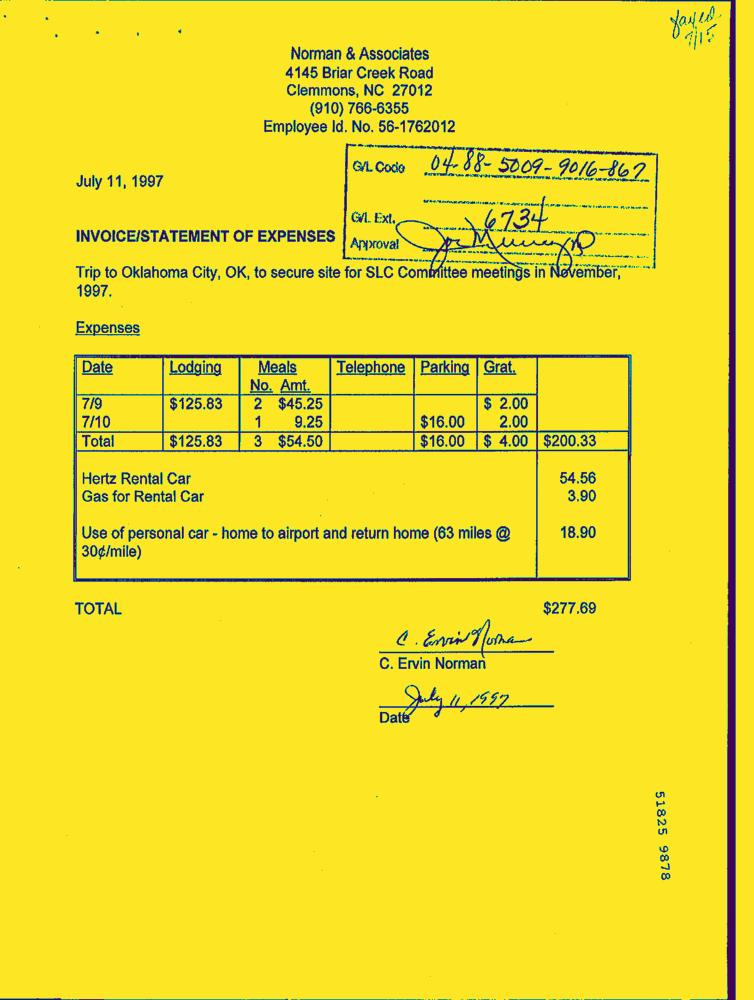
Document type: Invoice-Doc